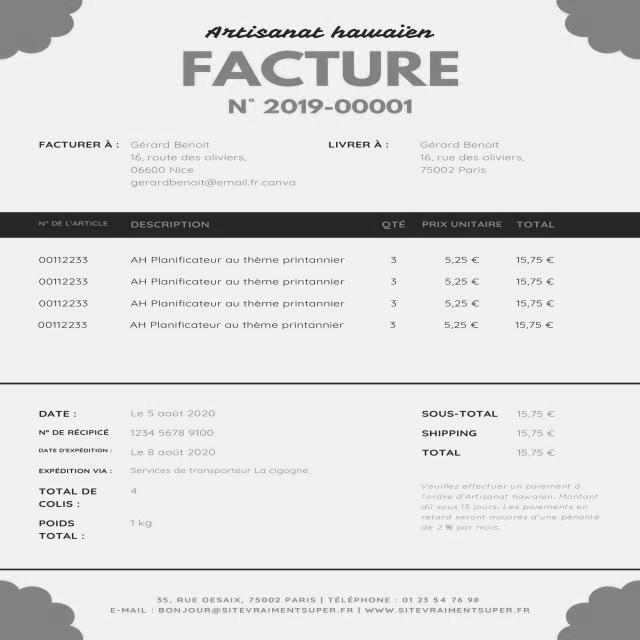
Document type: Invoice